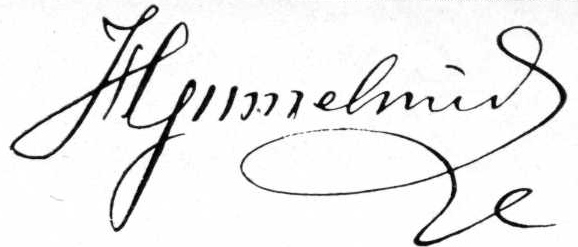
Signature of: hans grimelund